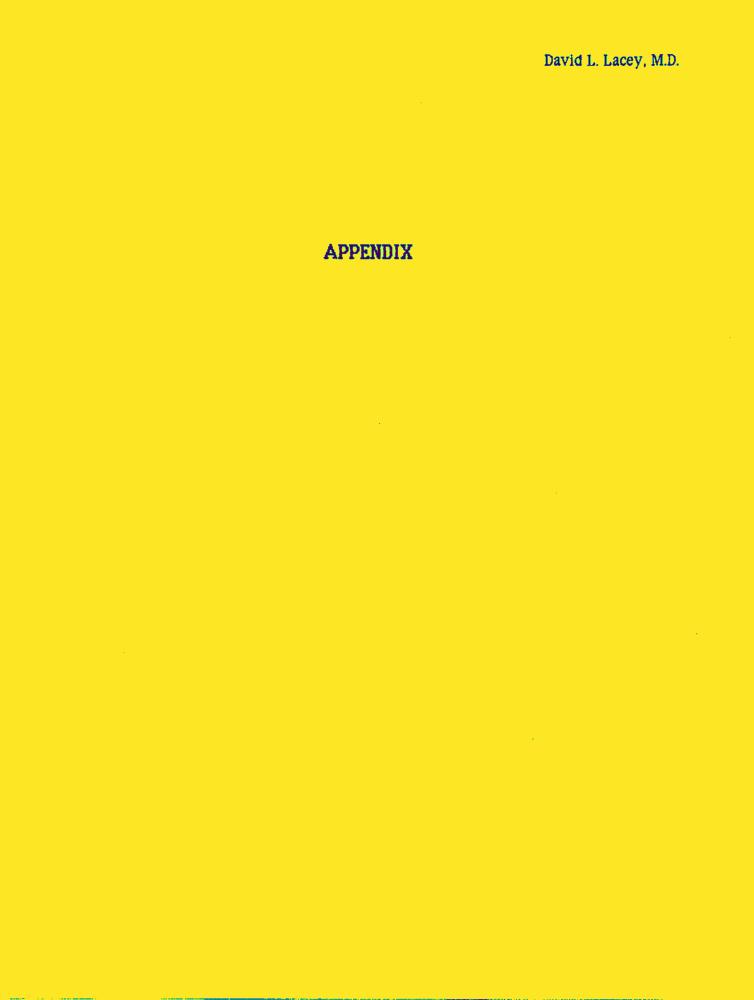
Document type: Resume-Doc